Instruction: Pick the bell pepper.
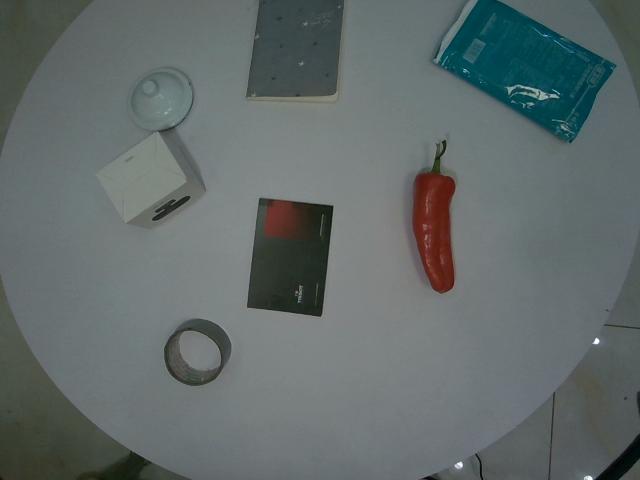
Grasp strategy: vertical